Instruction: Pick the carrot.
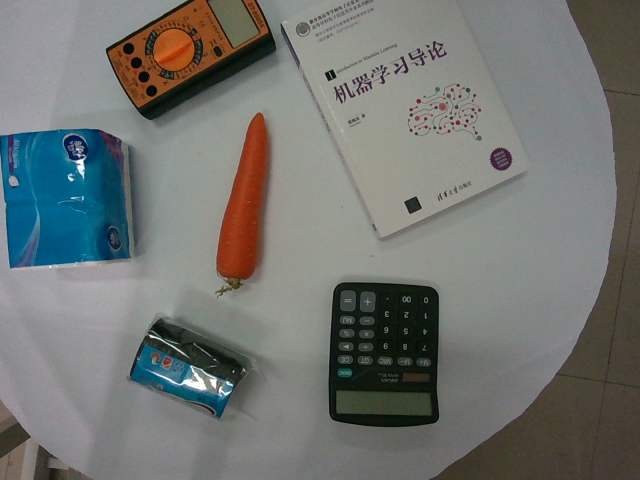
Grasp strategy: vertical